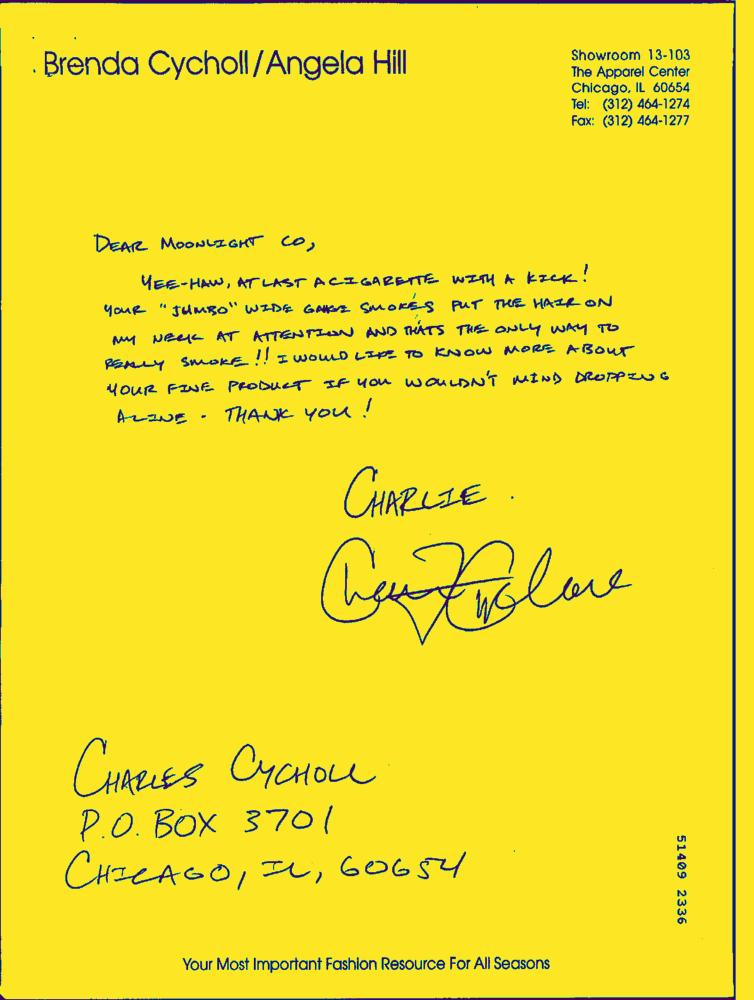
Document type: Hand-Written